Question: What appears to be the issue?
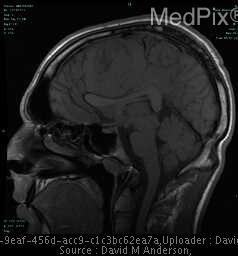
Answer: The findings suggest Large homogeneously enhancing lesion based in the dura of the falx, and pressing on the anterior cerebral hemisphere.  There is rightward mass effect on the falx as well as inferior displacement of the body of the corpus callosum with partial effacement of the third ventricle.  The mass looks extraaxial, but has intraaxial vasogengenic edema in frontal lobes surrounding the mass.. Sagittal T1. The patient might have a history of 21 y.o. man with a new onset seizure and severe headaches..